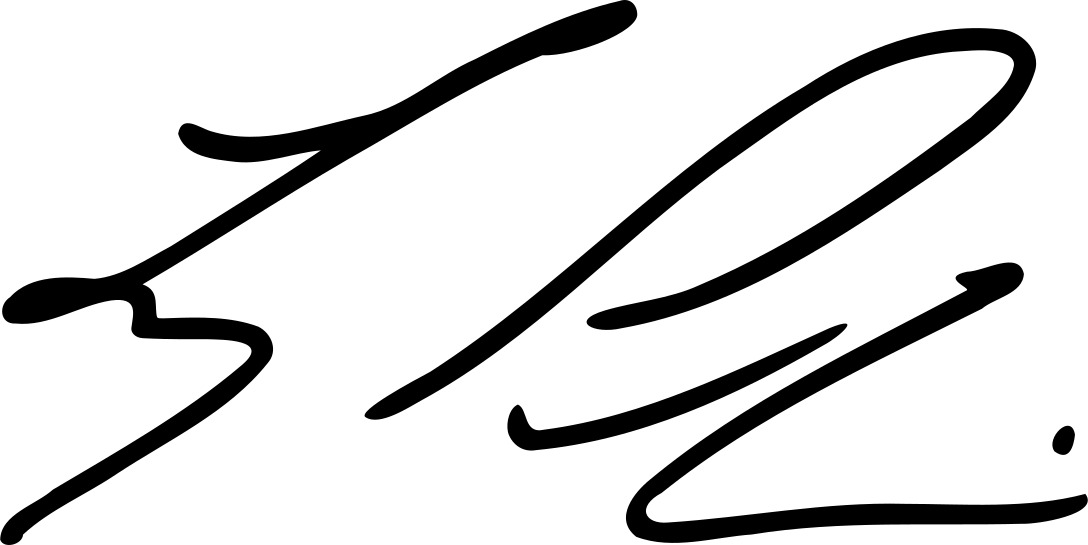
Signature of: larry perkins